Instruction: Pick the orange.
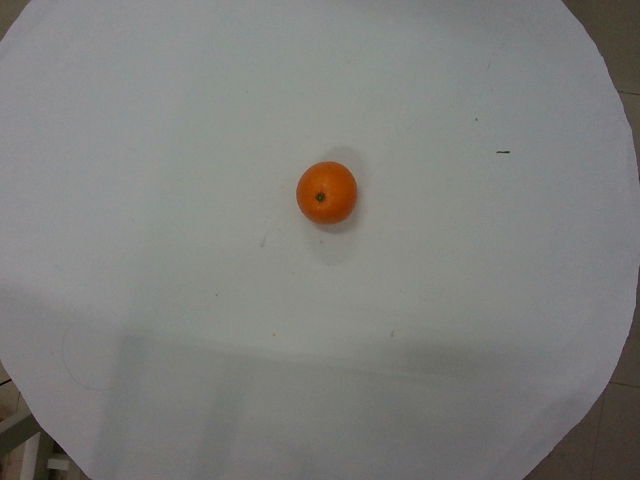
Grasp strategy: vertical